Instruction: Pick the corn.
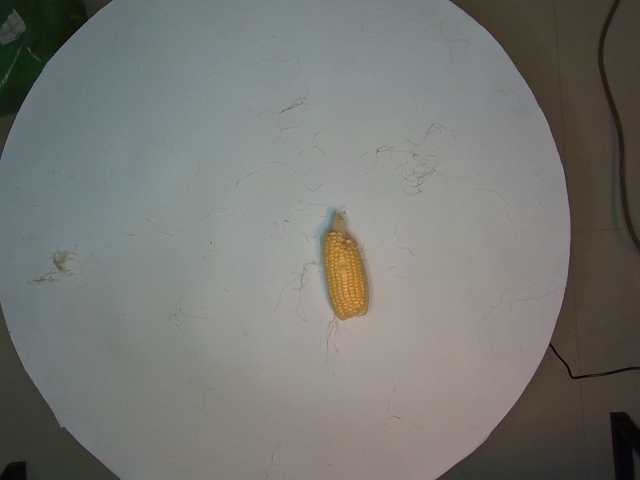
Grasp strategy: vertical